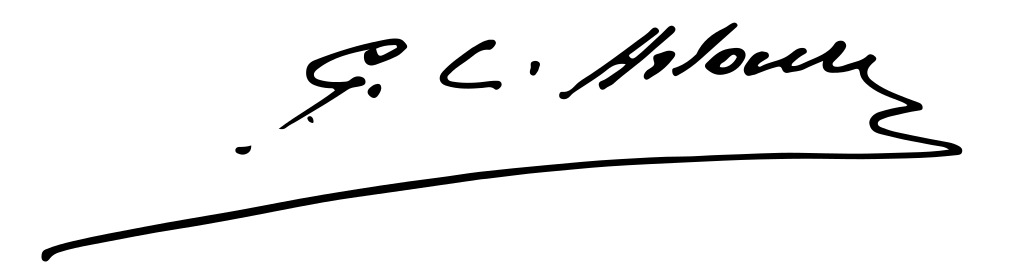
Signature of: georges louis arlaud